Question: What might the diagnosis be?
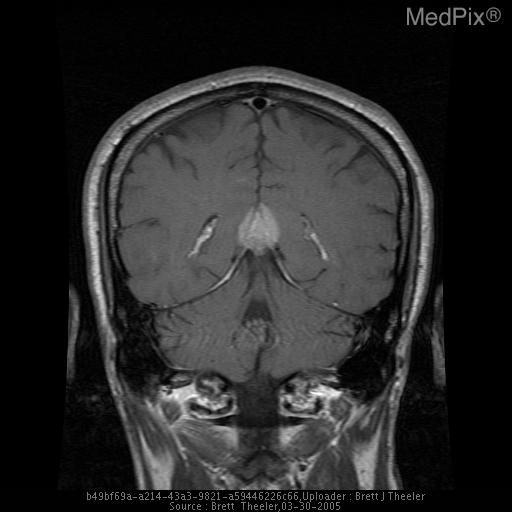
Answer: The possible diagnosis includes Germinoma
Pineocytoma
Pineoblastoma
Meningioma
Metastasis.